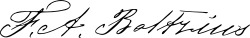
Signature of: fredrik august boltzius